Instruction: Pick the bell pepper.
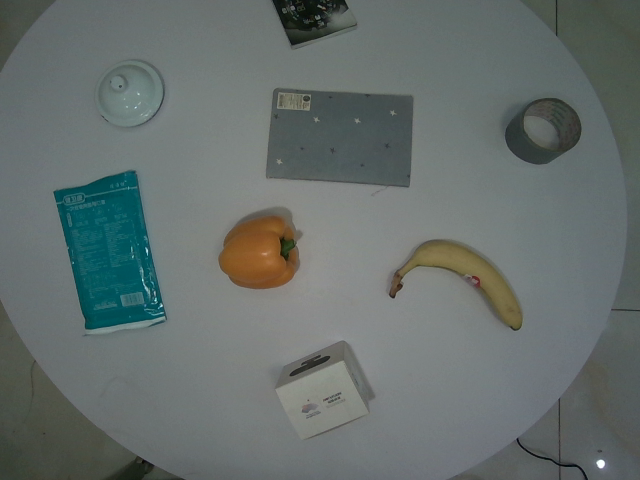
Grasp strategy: vertical